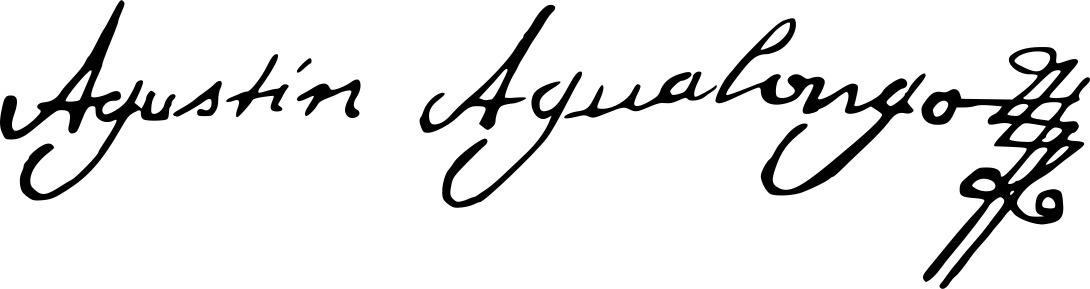
Signature of: agustín agualongo